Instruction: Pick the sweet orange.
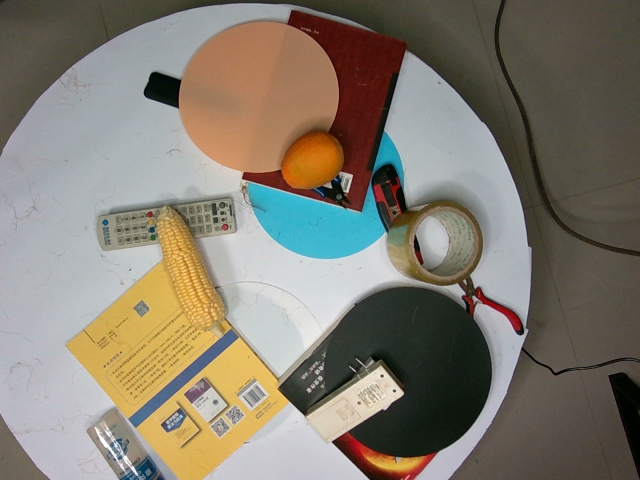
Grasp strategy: vertical